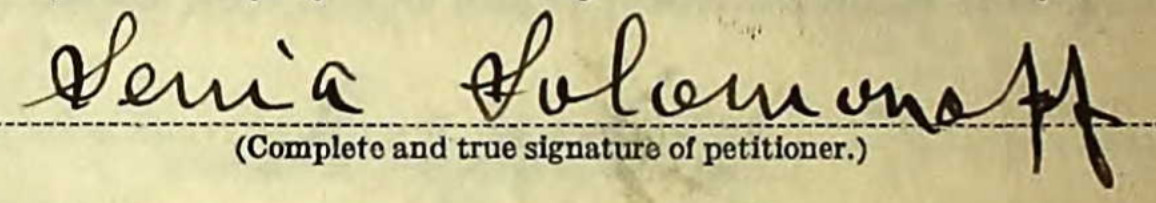
Signature of: senia solomonoff